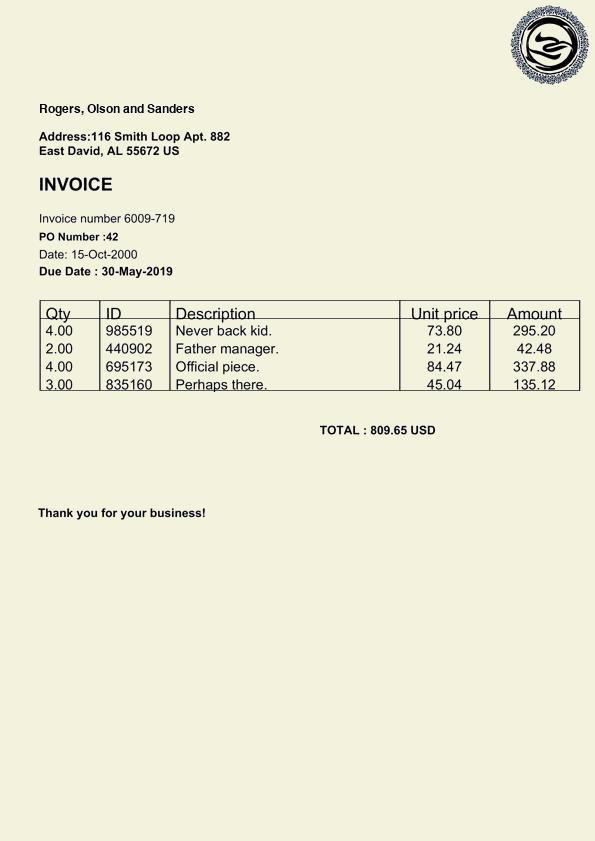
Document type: Invoice